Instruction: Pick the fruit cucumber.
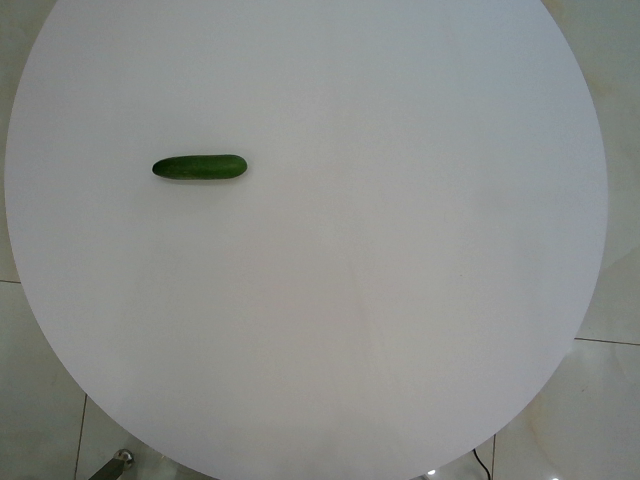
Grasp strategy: vertical